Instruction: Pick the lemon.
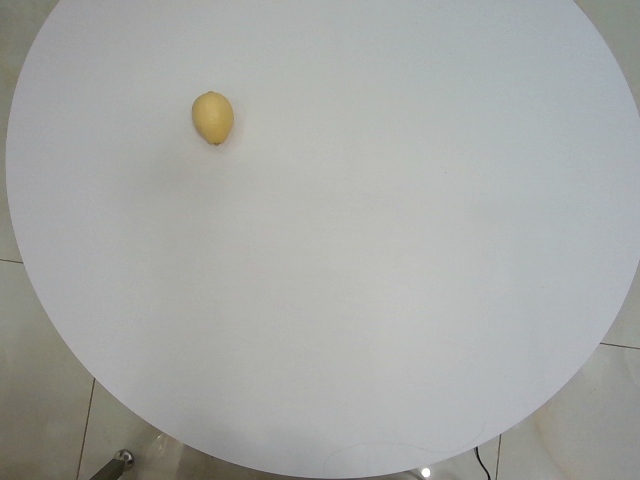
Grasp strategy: vertical